Retrieve the amount in words, amount in figures, name of the payee, date on the cheque, and the bank name from the image.
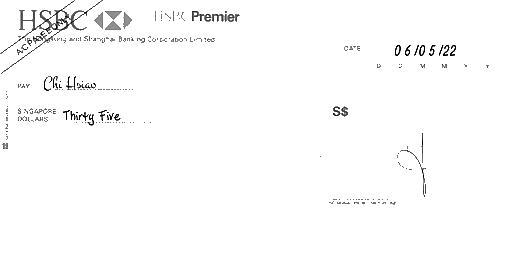
amt_in_words: Thirty Five
amt_in_figures:
payee_name: Chi Hsiao
bank_name: HSBC
cheque_date: 06/05/22